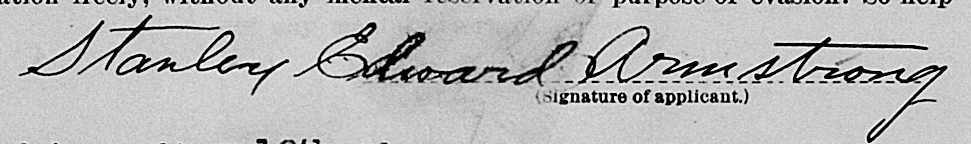
Signature of: stanley e armstrong